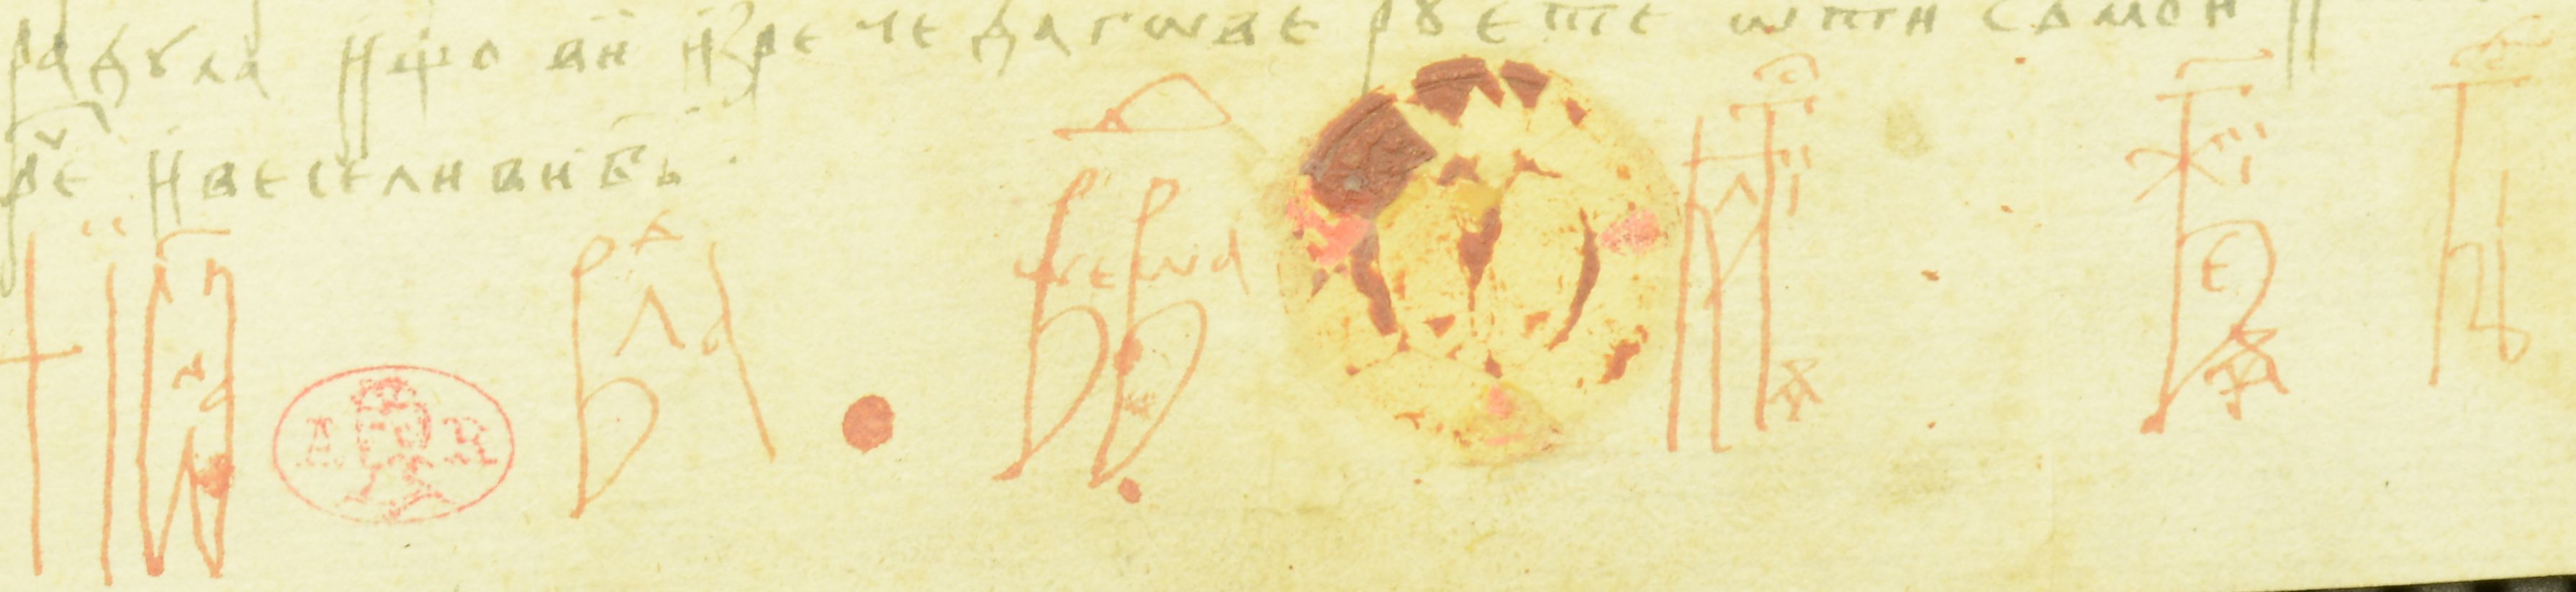
Signature of: vlad ii dracul